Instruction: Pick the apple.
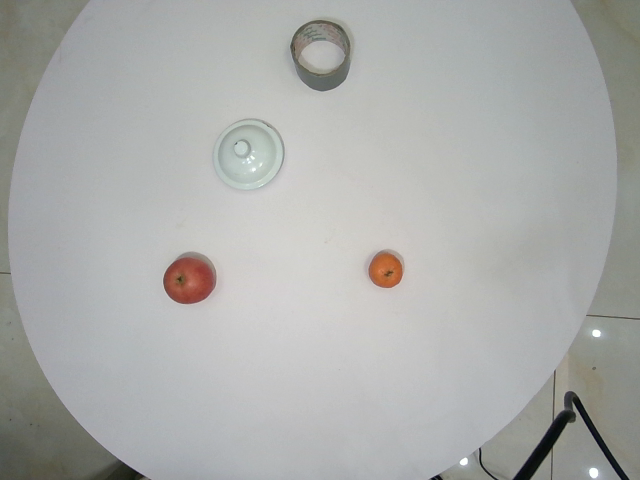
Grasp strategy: vertical